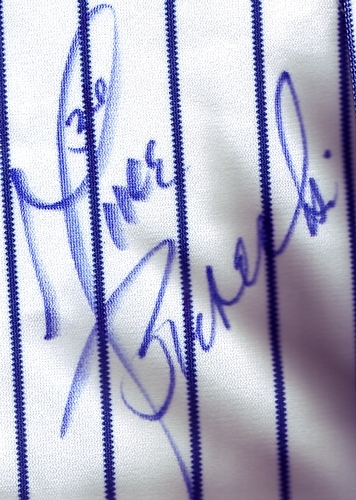
Signature of: mike bielecki